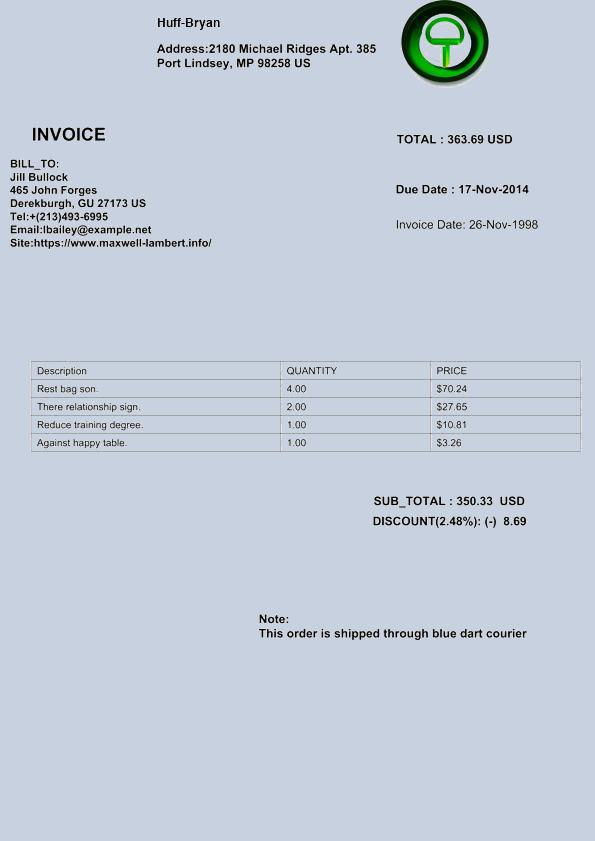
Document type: Invoice